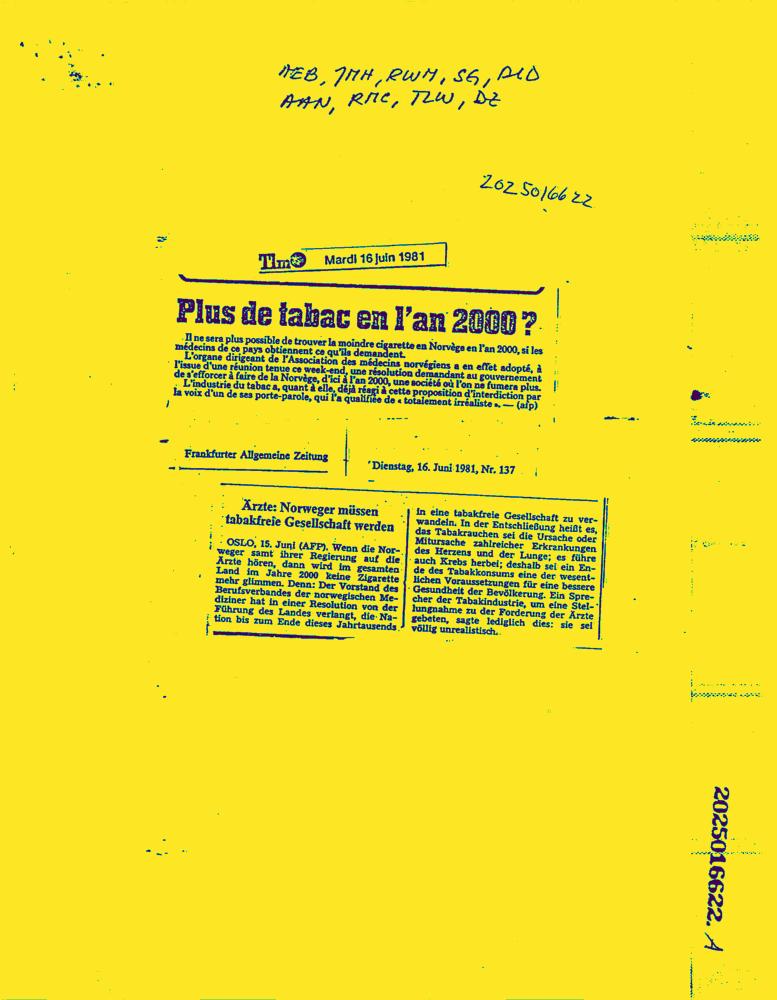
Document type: News-Article